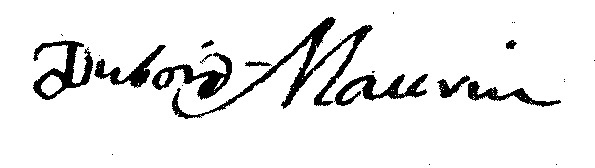
Signature of: pierre dubois maurin